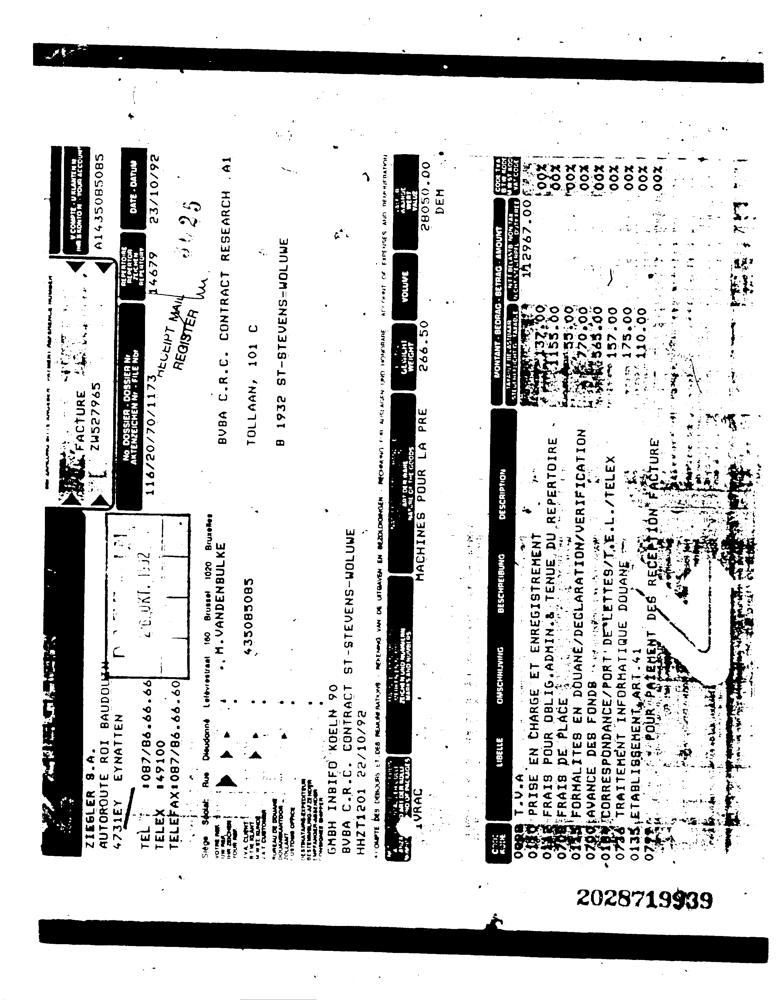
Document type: Invoice